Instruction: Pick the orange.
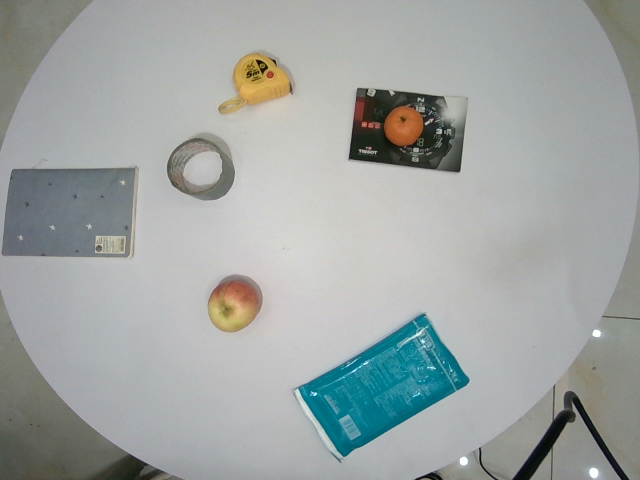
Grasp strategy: vertical